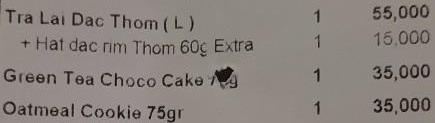
<table>
<tr>
<td>Tra Lai Dac Thom ( L )</td>
<td>1</td>
<td>55,000</td>
</tr>
<tr>
<td>+ Hat dac rim Thom 60g Extra</td>
<td>1</td>
<td>15,000</td>
</tr>
<tr>
<td>Green Tea Choco Cake 70g</td>
<td>1</td>
<td>35,000</td>
</tr>
<tr>
<td>Oatmeal Cookie 75gr</td>
<td>1</td>
<td>35,000</td>
</tr>
</table>